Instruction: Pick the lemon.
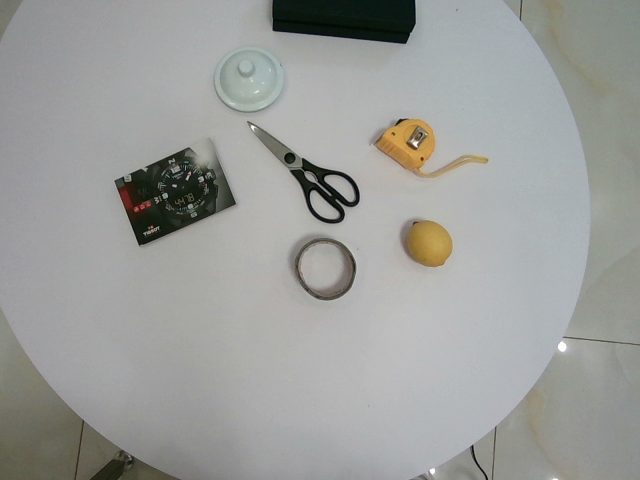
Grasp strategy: vertical